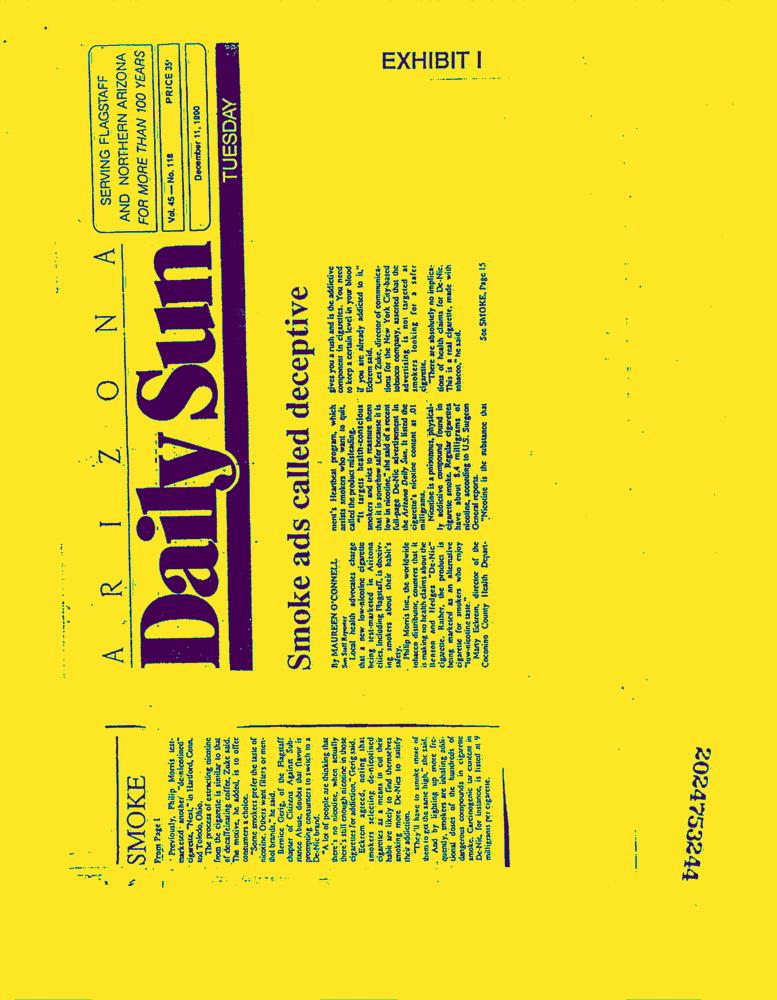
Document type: News-Article